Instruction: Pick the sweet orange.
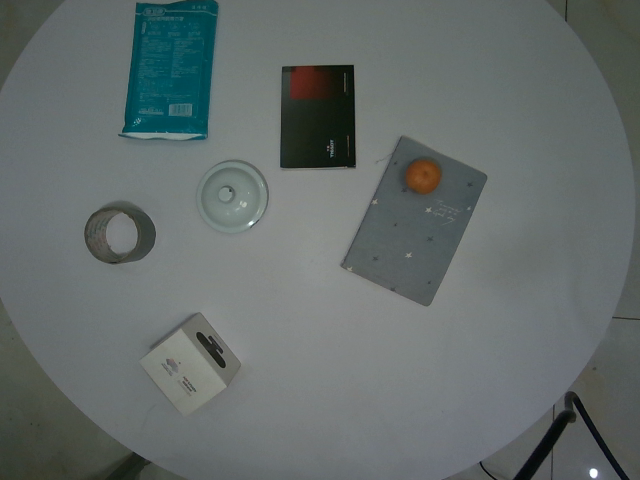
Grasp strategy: vertical